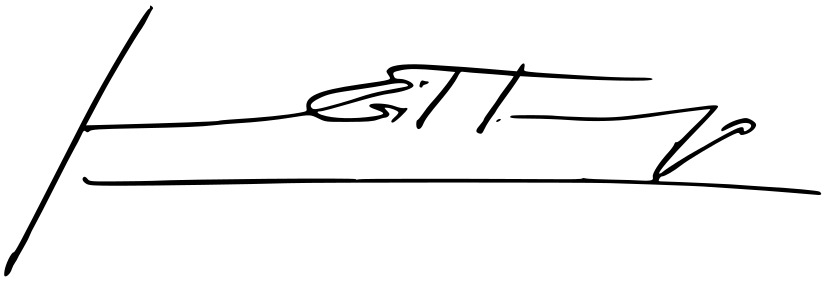
Signature of: josé maría gil tamayo